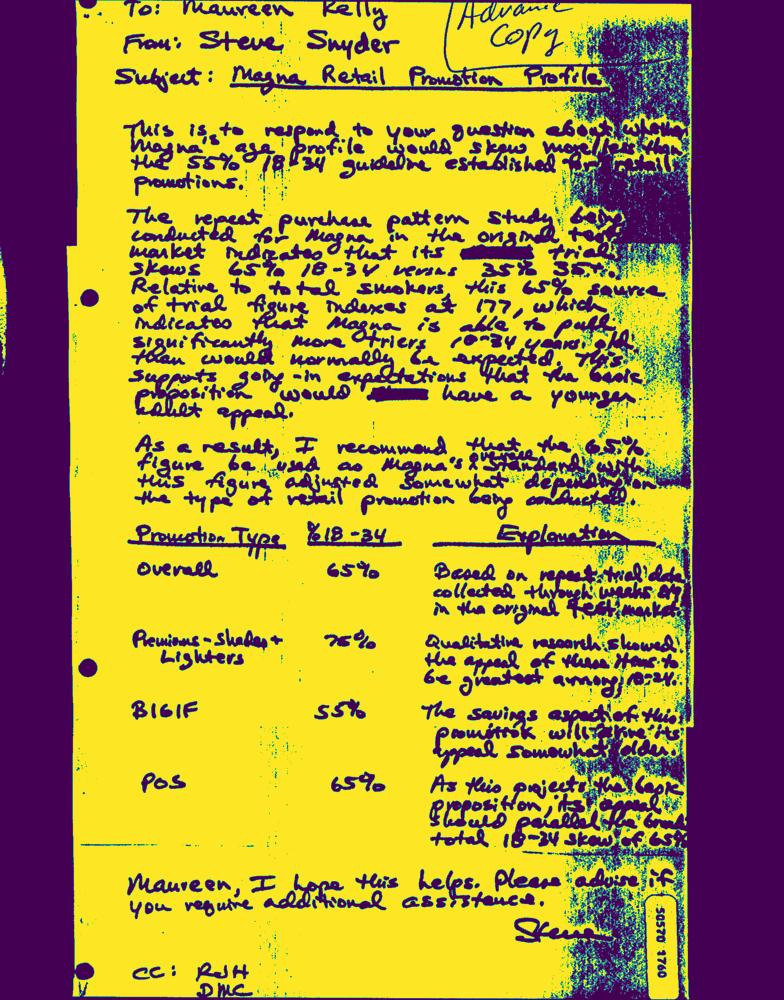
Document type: Hand-Written